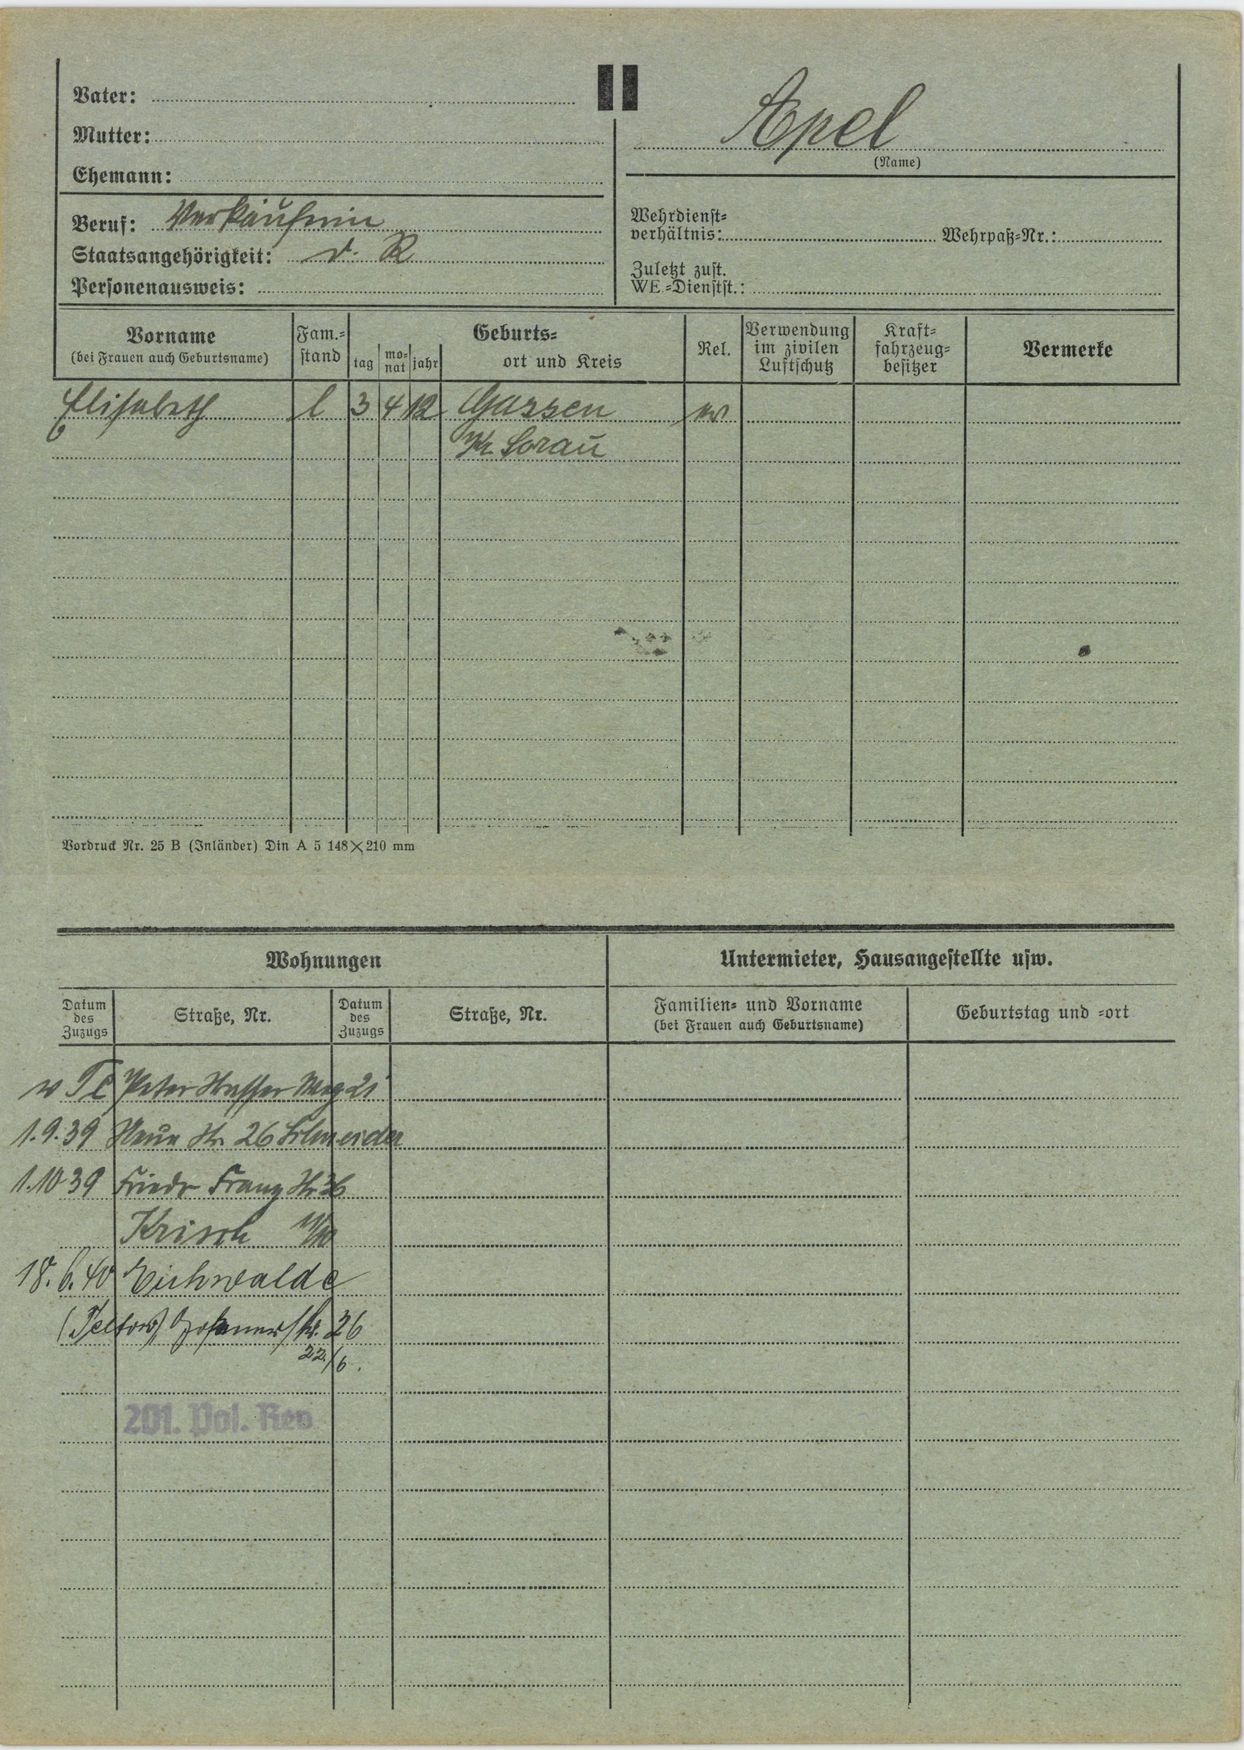
Apel